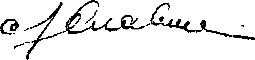
Signature of: lev slavin